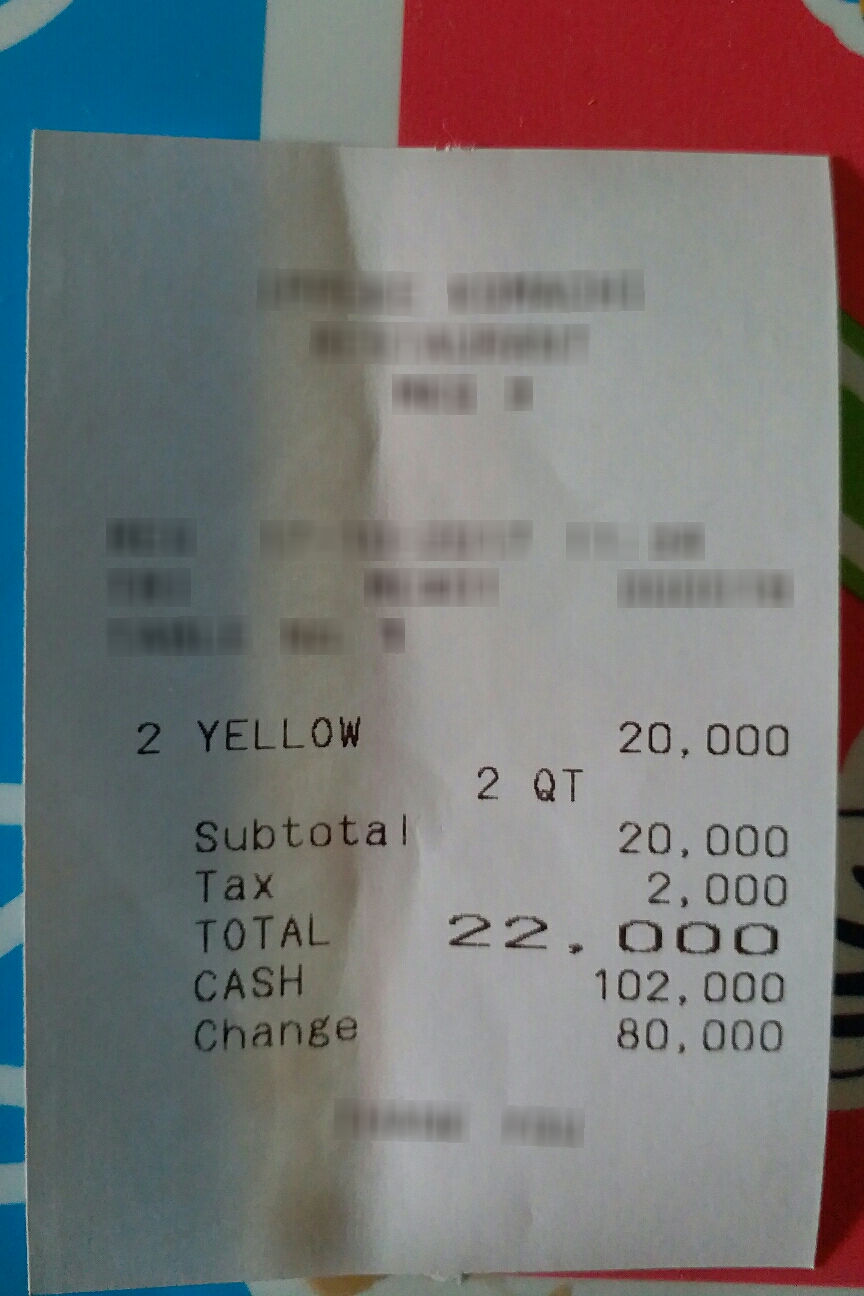
Number of items: 3
Subtotal: 20,000
Tax: 2,000
Total: 22,000
OCR text regions:
text: 2
text: YELLOW
text: 20,000
text: Subtotal
text: 20,000
text: Tax
text: 2,000
text: TOTAL
text: 22,000
text: CASH
text: 102,000
text: Change
text: 80,000
text: 2
text: QT